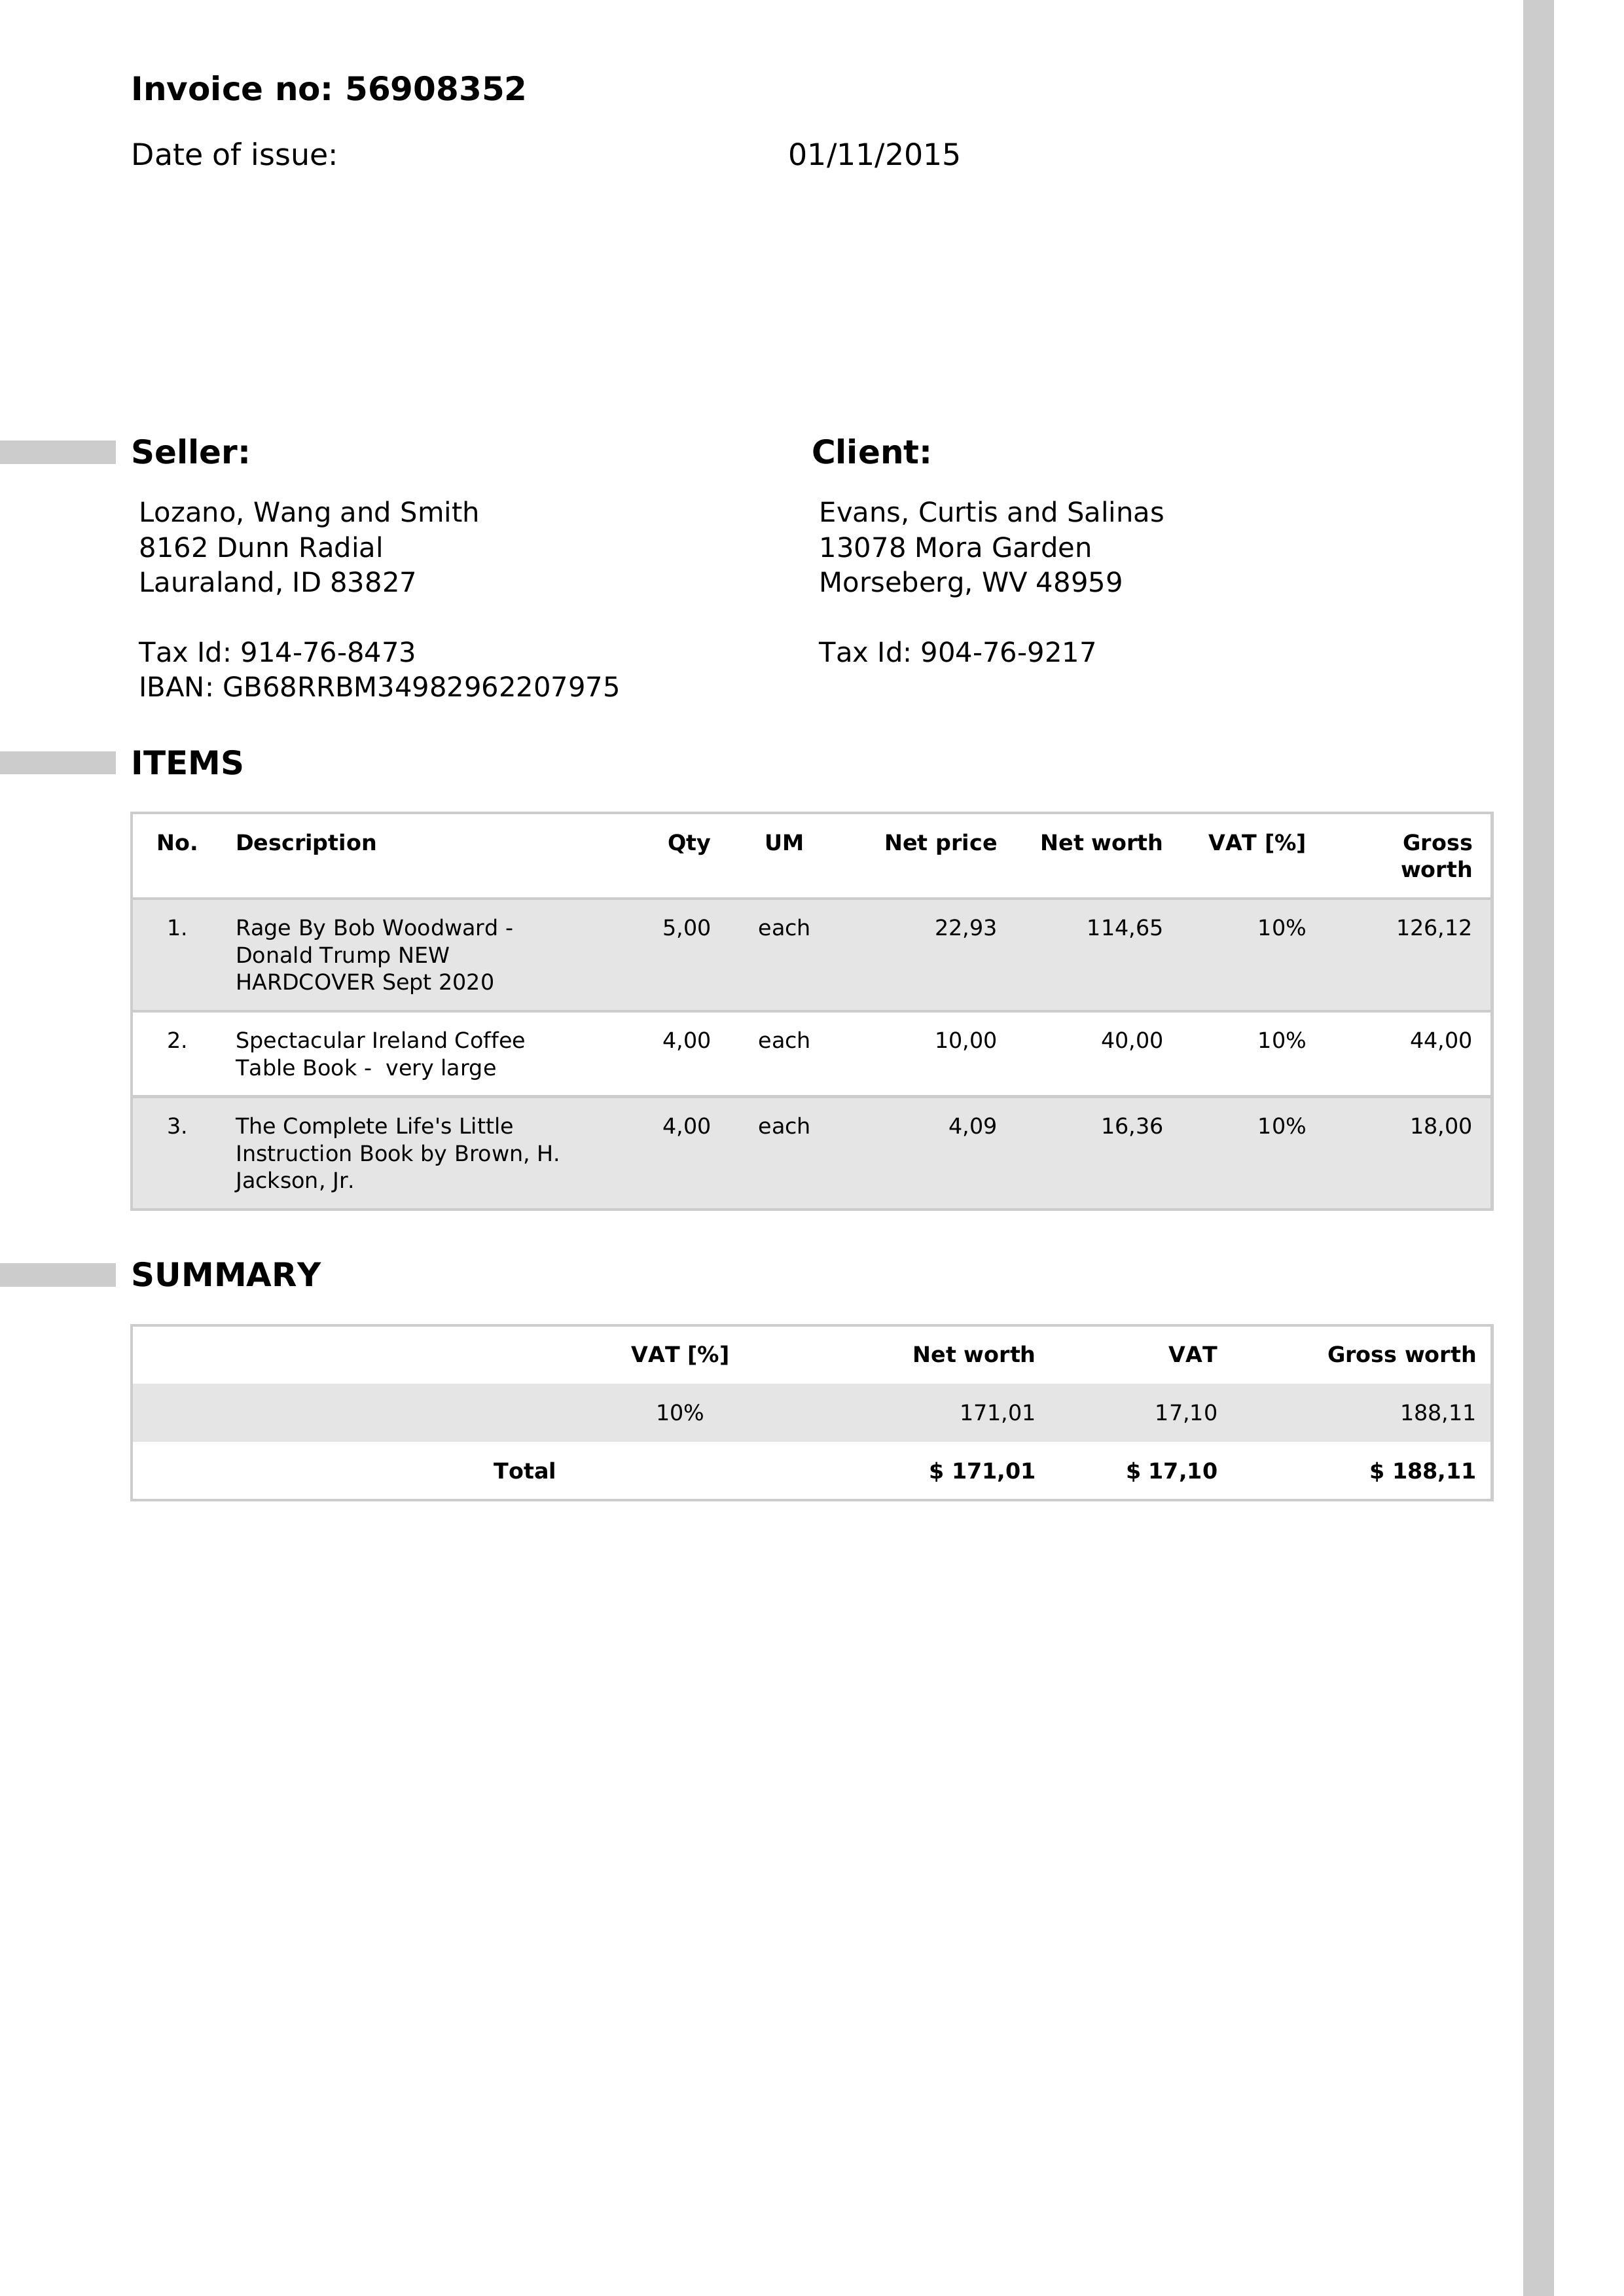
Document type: Invoice